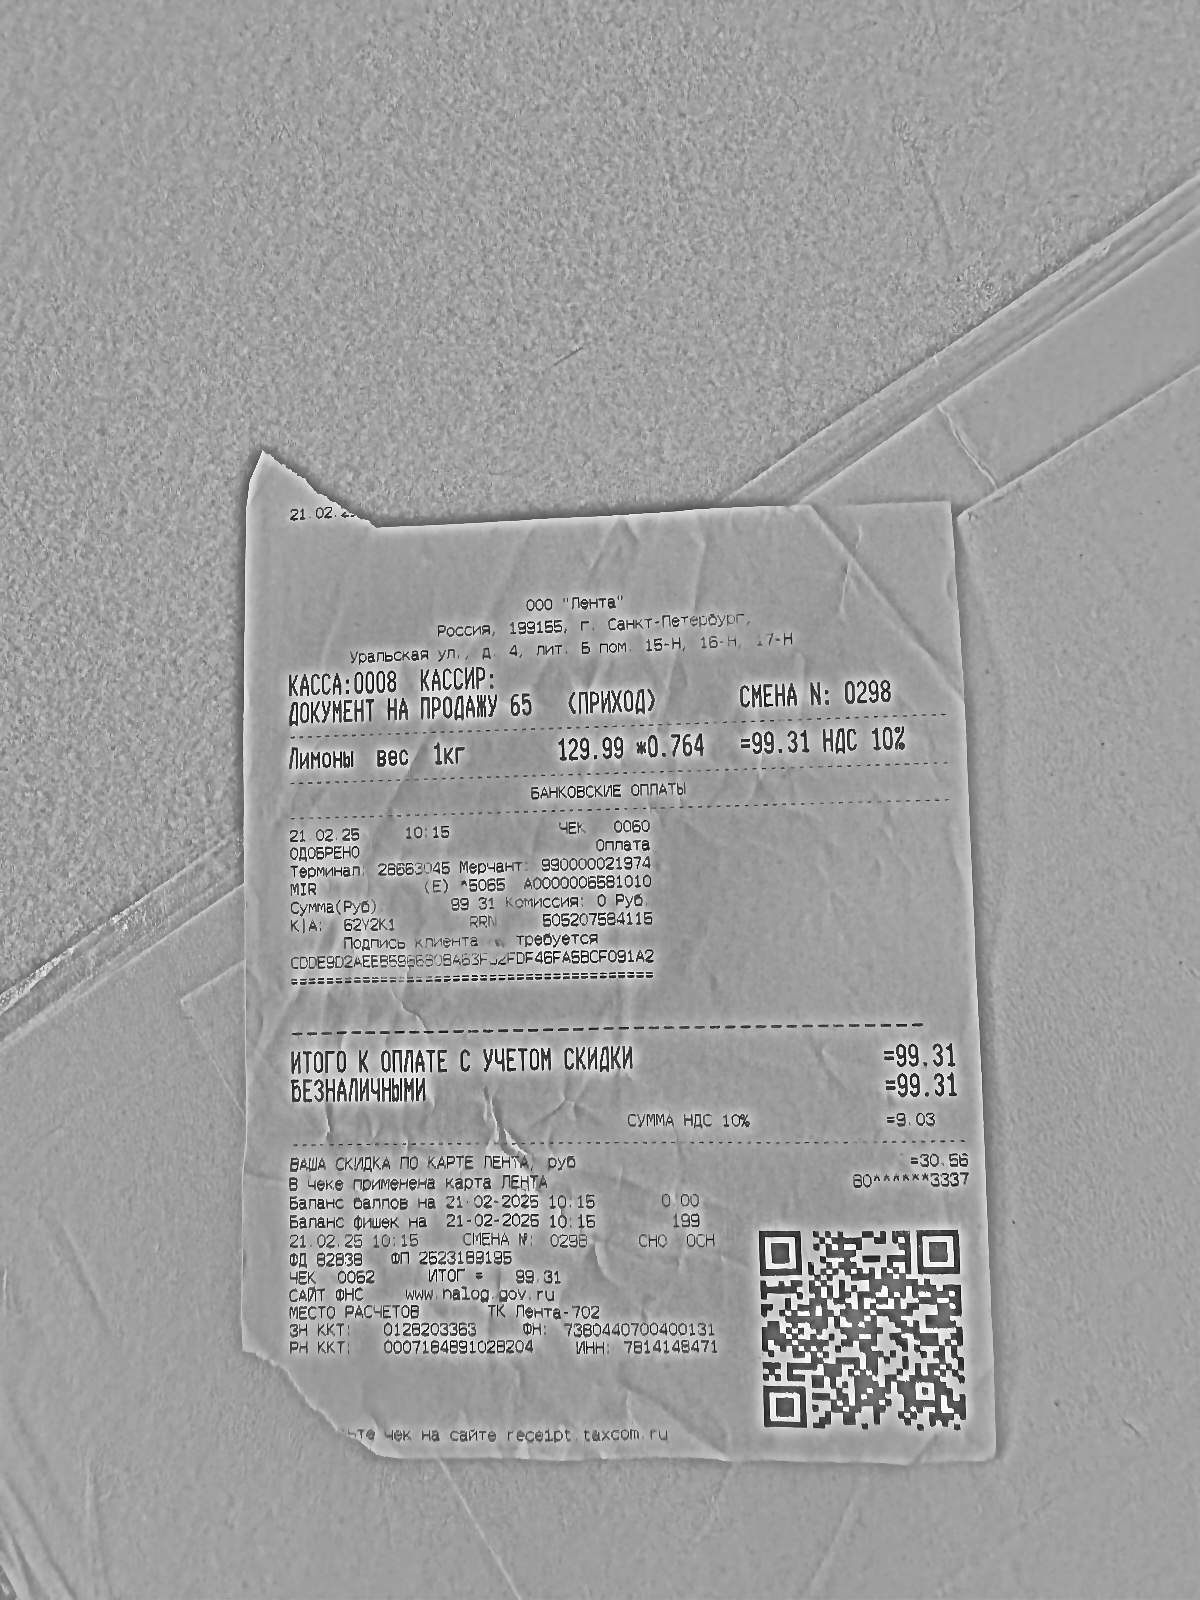
Продавец: ООО "Лента"
ИНН: 7814148471
Дата: 21.02.25
Товары: ЛИМОНЫ ВЕС 1кг
Количество: 0.764
Цена: 129.99
Сумма: 99.31
Итого: 99.31